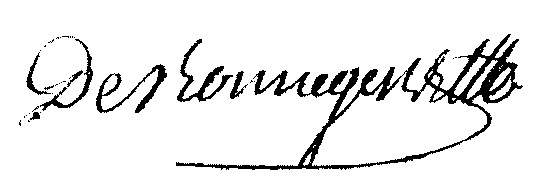
Signature of: pierre étienne lazare griffon de romagné